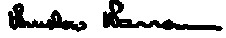
Signature of: winslow warren